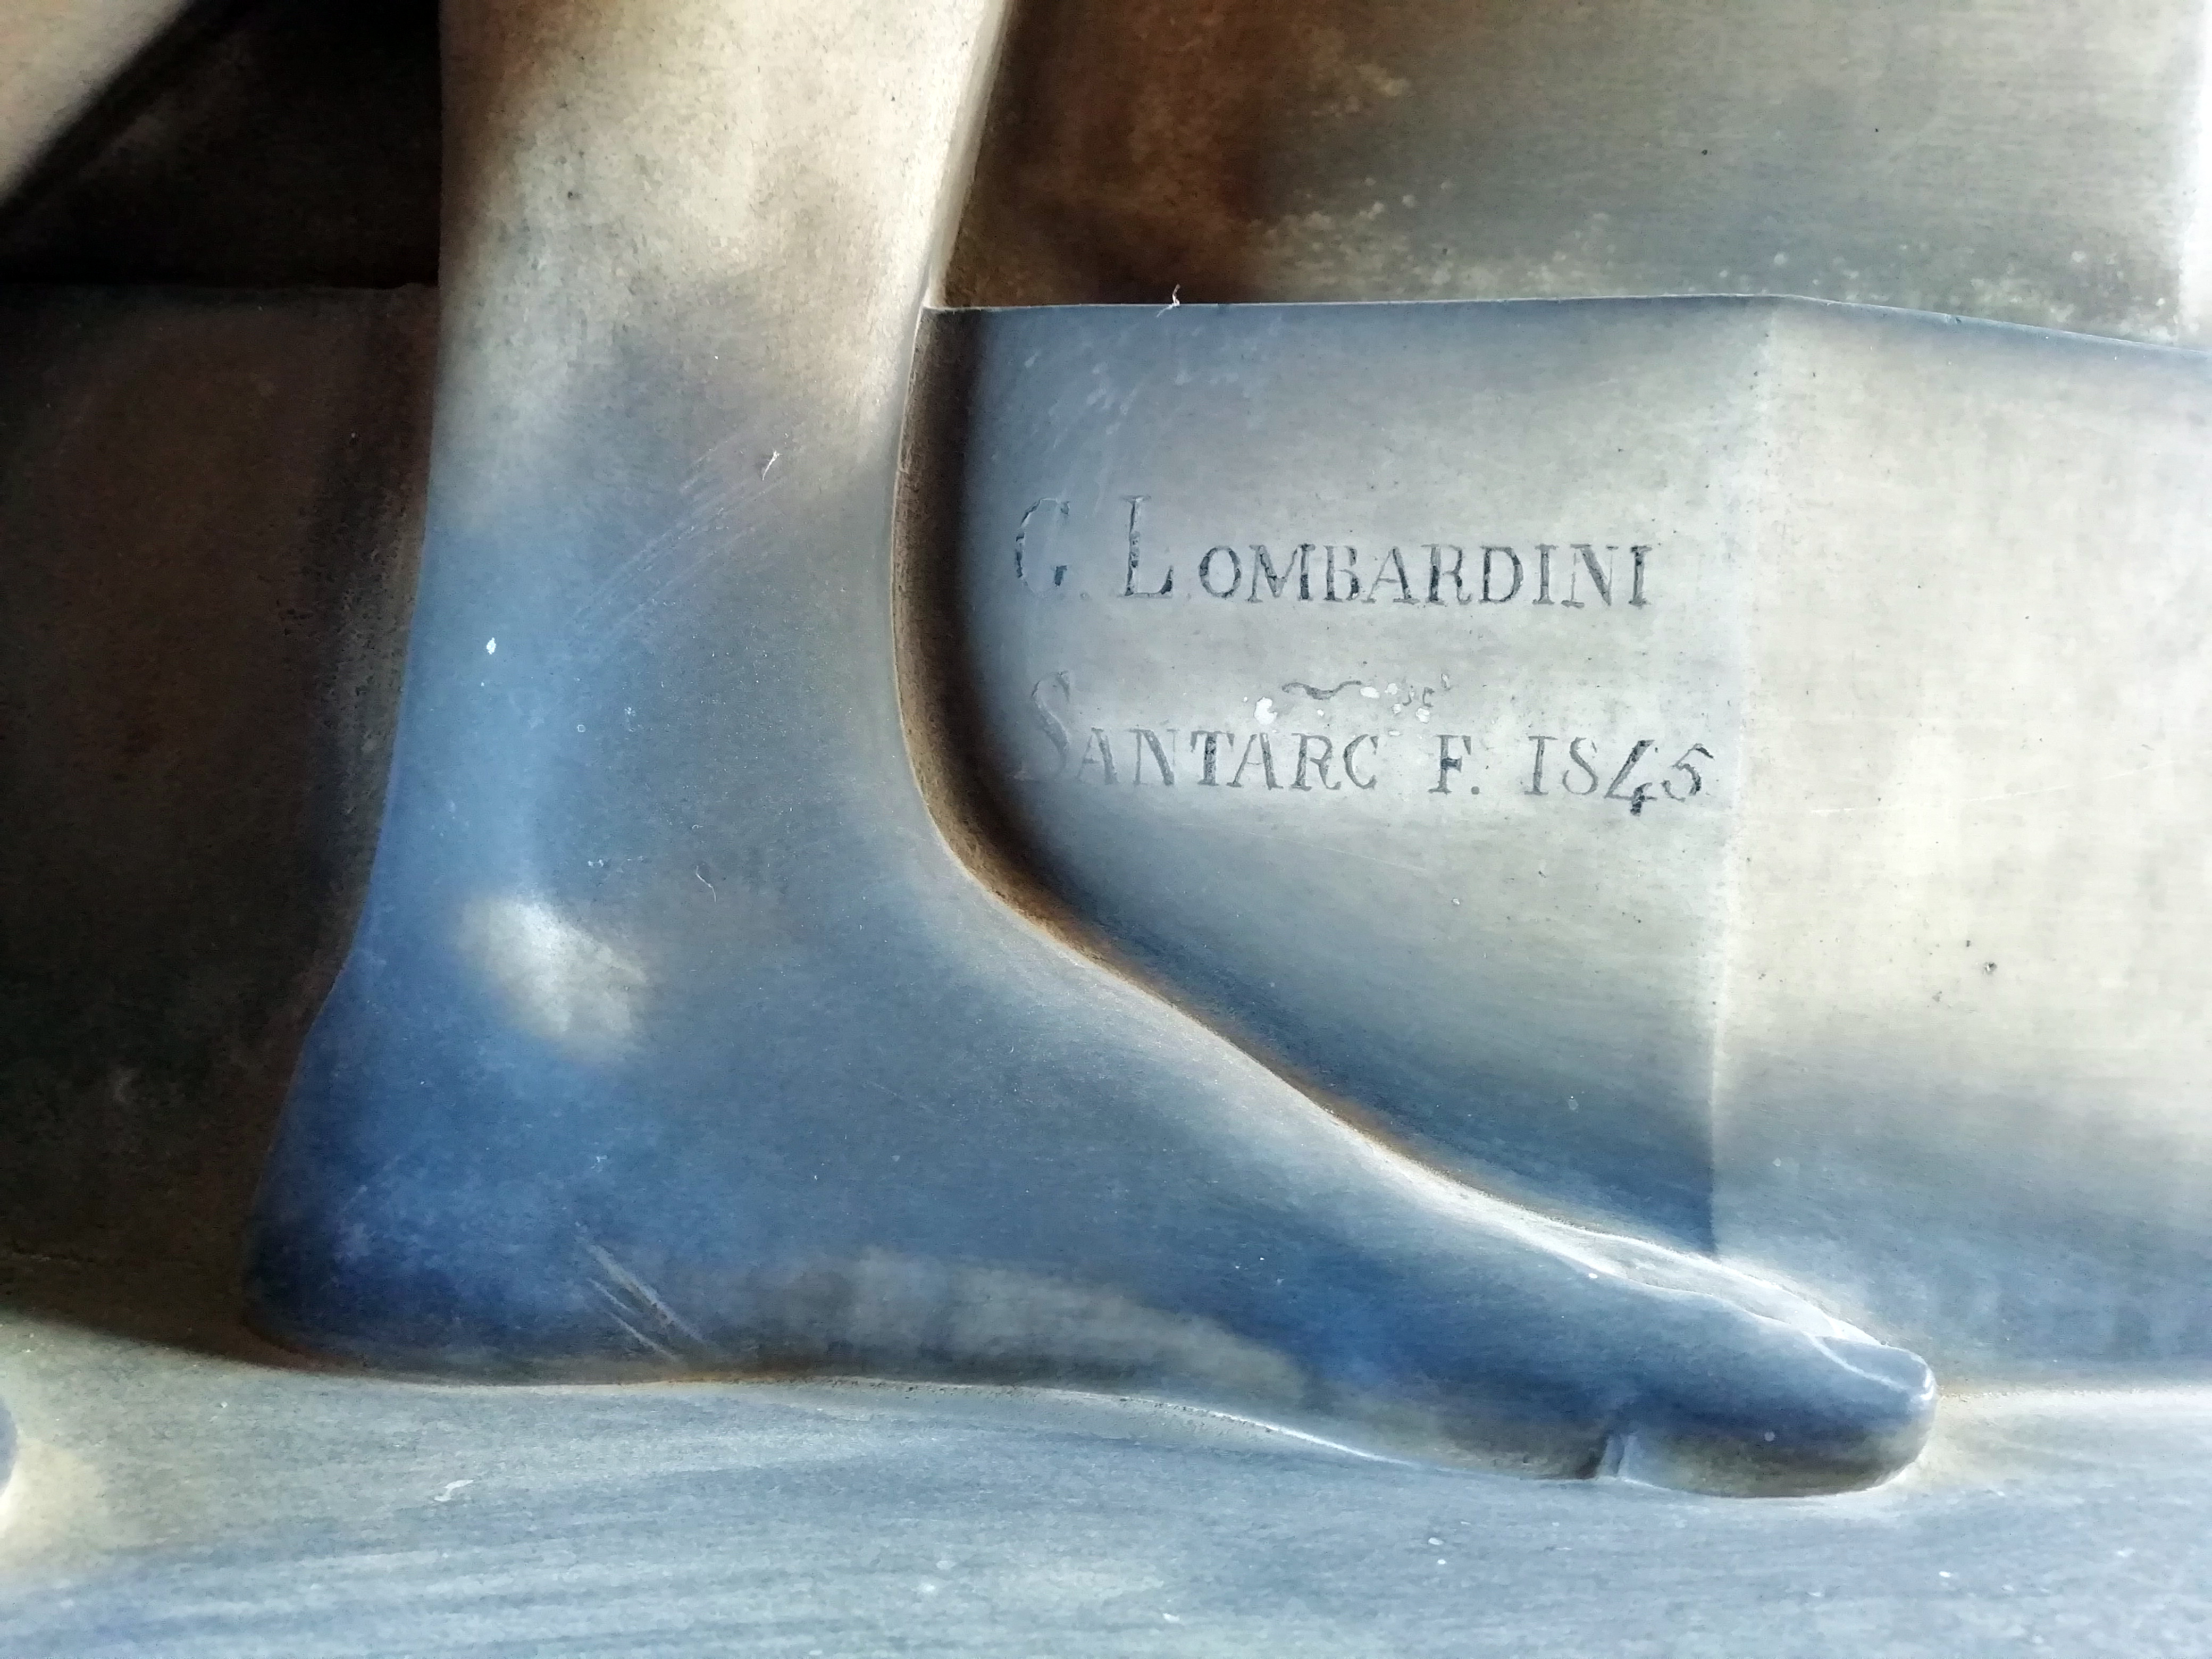
Signature of: gaetano lombardini